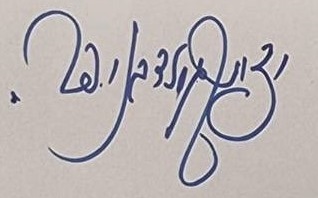
Signature of: isaac goldknopf